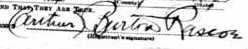
Signature of: burton rascoe